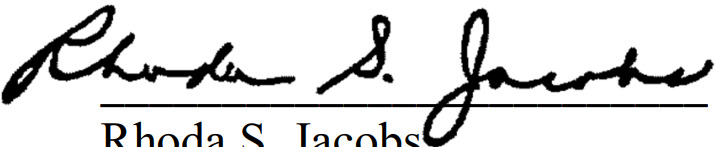
Signature of: rhoda jacobs